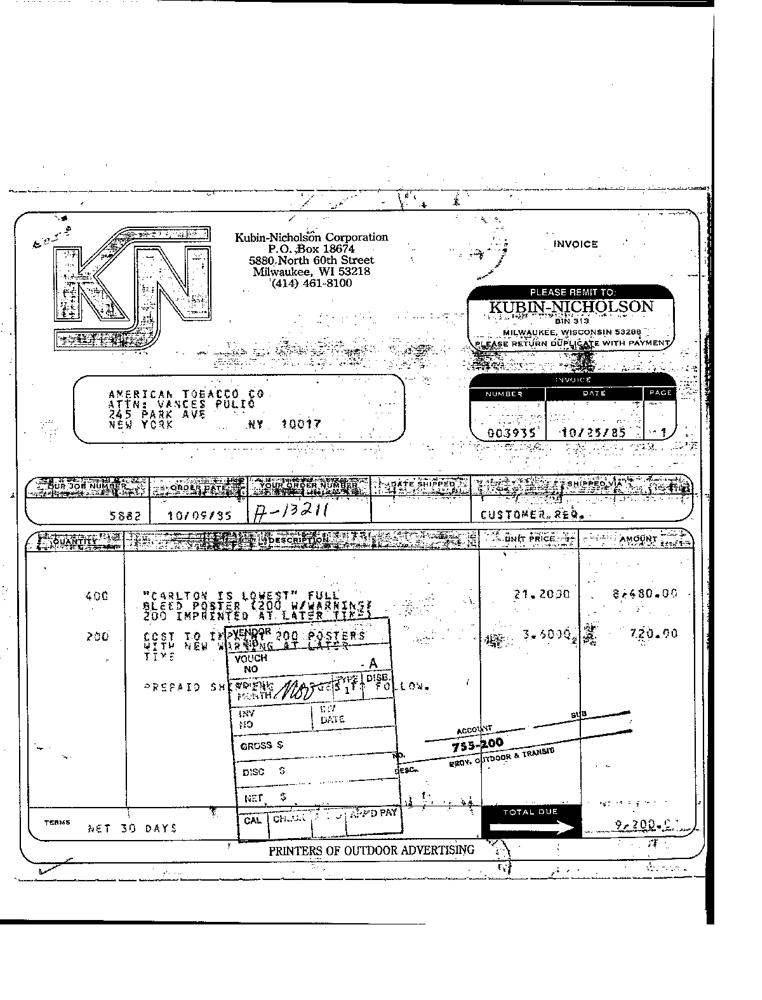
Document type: Invoice